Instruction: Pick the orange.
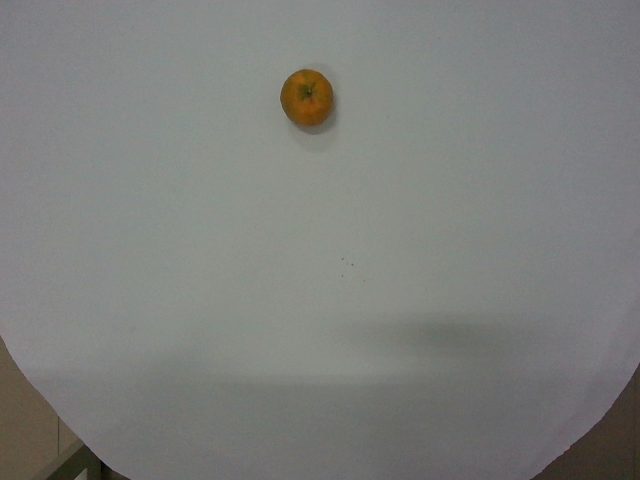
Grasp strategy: vertical